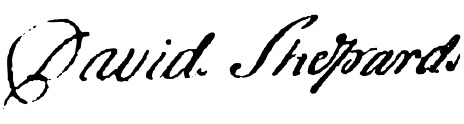
Signature of: david shepard